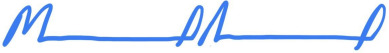
Signature of: mike pieciak